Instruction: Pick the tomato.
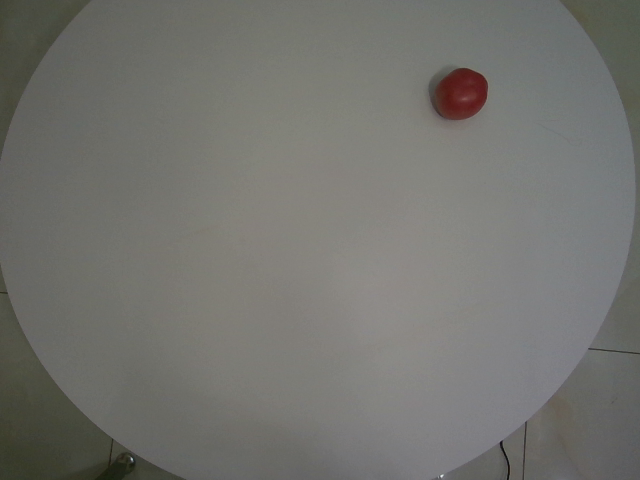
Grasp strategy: vertical